Question: What do the imaging results show?
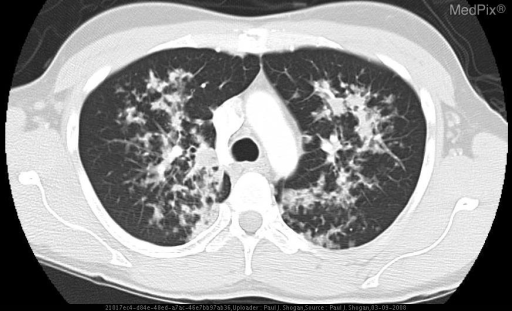
Answer: The imaging shows Chest Radiography: Biapical air space opacities are noted with stranding toward the hila.  No pleural effusions or adenopathy is evident.

Contrast Enhanced CT: Both patchy and confluent air space opacities are evident in a central bilateral upper lobe distribution, with sparing of the lower lung zones.  No significant adenopathy is noted. Contrast enhanced axial CT image with lung windowing and leveling, demonstrates both patchy and confluent air space opacities, in a central bilateral upper lobe distribution..